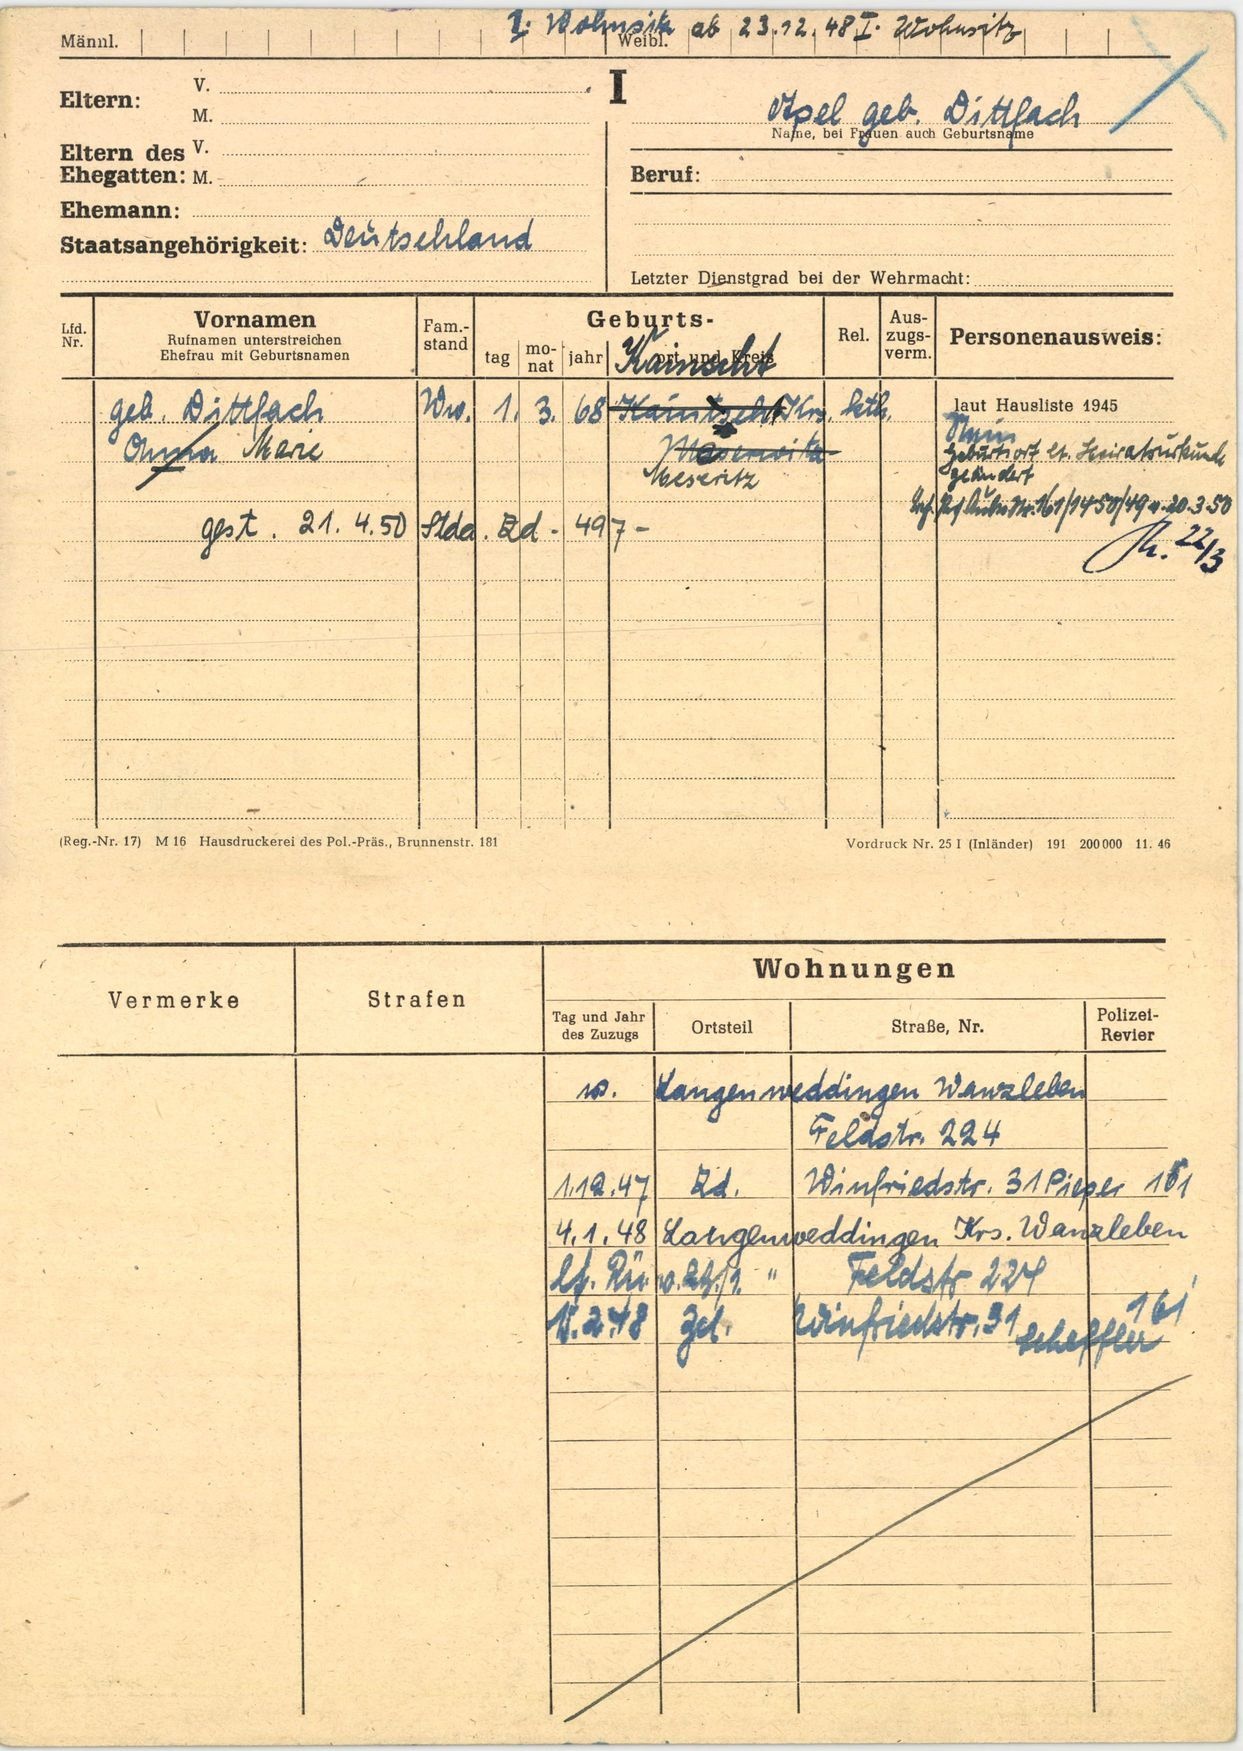
Apel geb. Dittlach